Question: Talk about the condition:
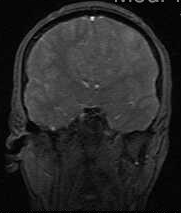
Answer: The disease is discussed as: The most common extraaxial neoplasm of the brain, meningiomas, often affect middle-aged women.  They account for 15-20% of all primary brain tumors. They are most commonly found in the parasagittal dura, convexities, sphenoid wing, cerebellopontine angle cistern, and olfactory groove.  Up to 90% are supratentorial, and 1% occur outside the CNS (presumably due to arachnoid rests).  Less than 10% cause symptoms, with the majority discovered incidentally or at autopsy or on brain imaging.

On CT, they are typically hyperdense, with up to 20% demonstrating calcification.  On MR, they are typically well-circumscribed and iso- to hypointense on T1, iso- to hyperintense on T2, and strongly enhancing.  A dural tail is seen in up to 72%, which is thought to represent a neoplastic infiltration or a reactive fibrovascular proliferation of the meninges.  This finding is suggestive but not specific, however.  Similarly, a distinct cleft of arachnoid with trapped CSF and vessels is common.  Meningiomas typically take one of two forms, either “globose” (spherical) or “en plaque” (flat).

Meningiomas may encase and narrow vessels, and incite a varying amount of edema, depending on location (cerebral cortical lesions have more edema, basal cisterns – less).  Bony changes may be hyperostotic or osteolytic, mimicking Paget’s or fibrous dysplasia.  On angiography, the “in-law” sign has been described (coming early and staying late) with an early blush and delayed washout.  Due to their vascularity, preoperative embolization can be performed (particularly at the skull base, where the lesions may be unresectable).

Malignant meningiomas, a rare variant, demonstrate rapid growth or intraparenchymal invasion.  These are associated with a higher rate of recurrence – 75%, versus a recurrence rate of 3-7% for benign meningiomas.